Can you pull out the amount in words, numerical amount, payee's name, date of the cheque, and the bank's name from the image?
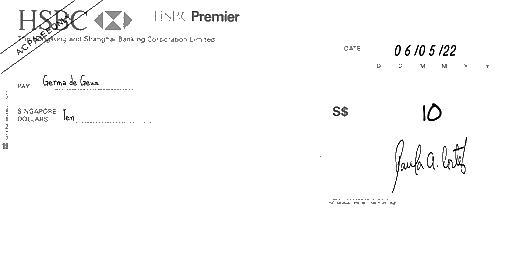
amt_in_words: Ten
amt_in_figures: 10
payee_name: Germa de Geus
bank_name: HSBC
cheque_date: 06/05/22